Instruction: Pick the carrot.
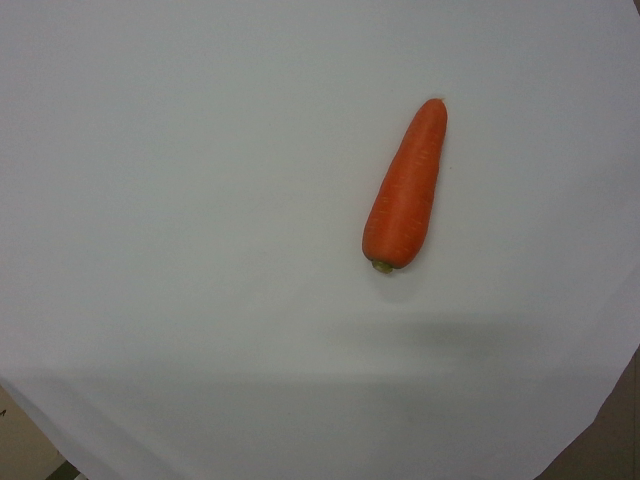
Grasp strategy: vertical